Question: What do the imaging results show?
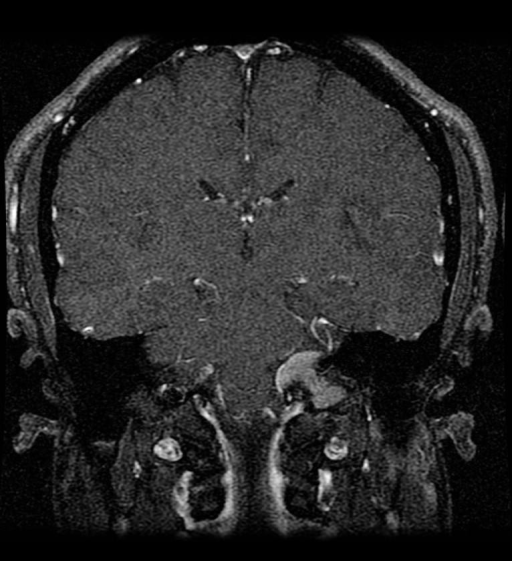
Answer: The imaging shows Multiple MR images demonstrate a dumb-bell-shaped mass at the level of the left jugular foramen, fairly isointense to brain on both T1 and T2 weighted images, which demonstrate homogeneous enhancement on T1-weighted images obtained after the IV administration of gadolinium-DTPA contrast material.  It has mass effect on the underlying medulla.  It also has thickened, enhancing, "dural tail."

Non-contrast CT images demonstrate fairly diffuse calcification throughout the mass. Multiple MR images demonstrate a dumb-bell-shaped mass at the level of the left jugular foramen, fairly isointense to brain on both T1 and T2 weighted images, which demonstrate homogeneous enhancement on T1-weighted images obtained after the IV administration of gadolinium-DTPA contrast material.  It has mass effect on the underlying medulla.  It also has thickened, enhancing, "dural tail.".